Question: What is the date of the hearing as scheduled in the document?
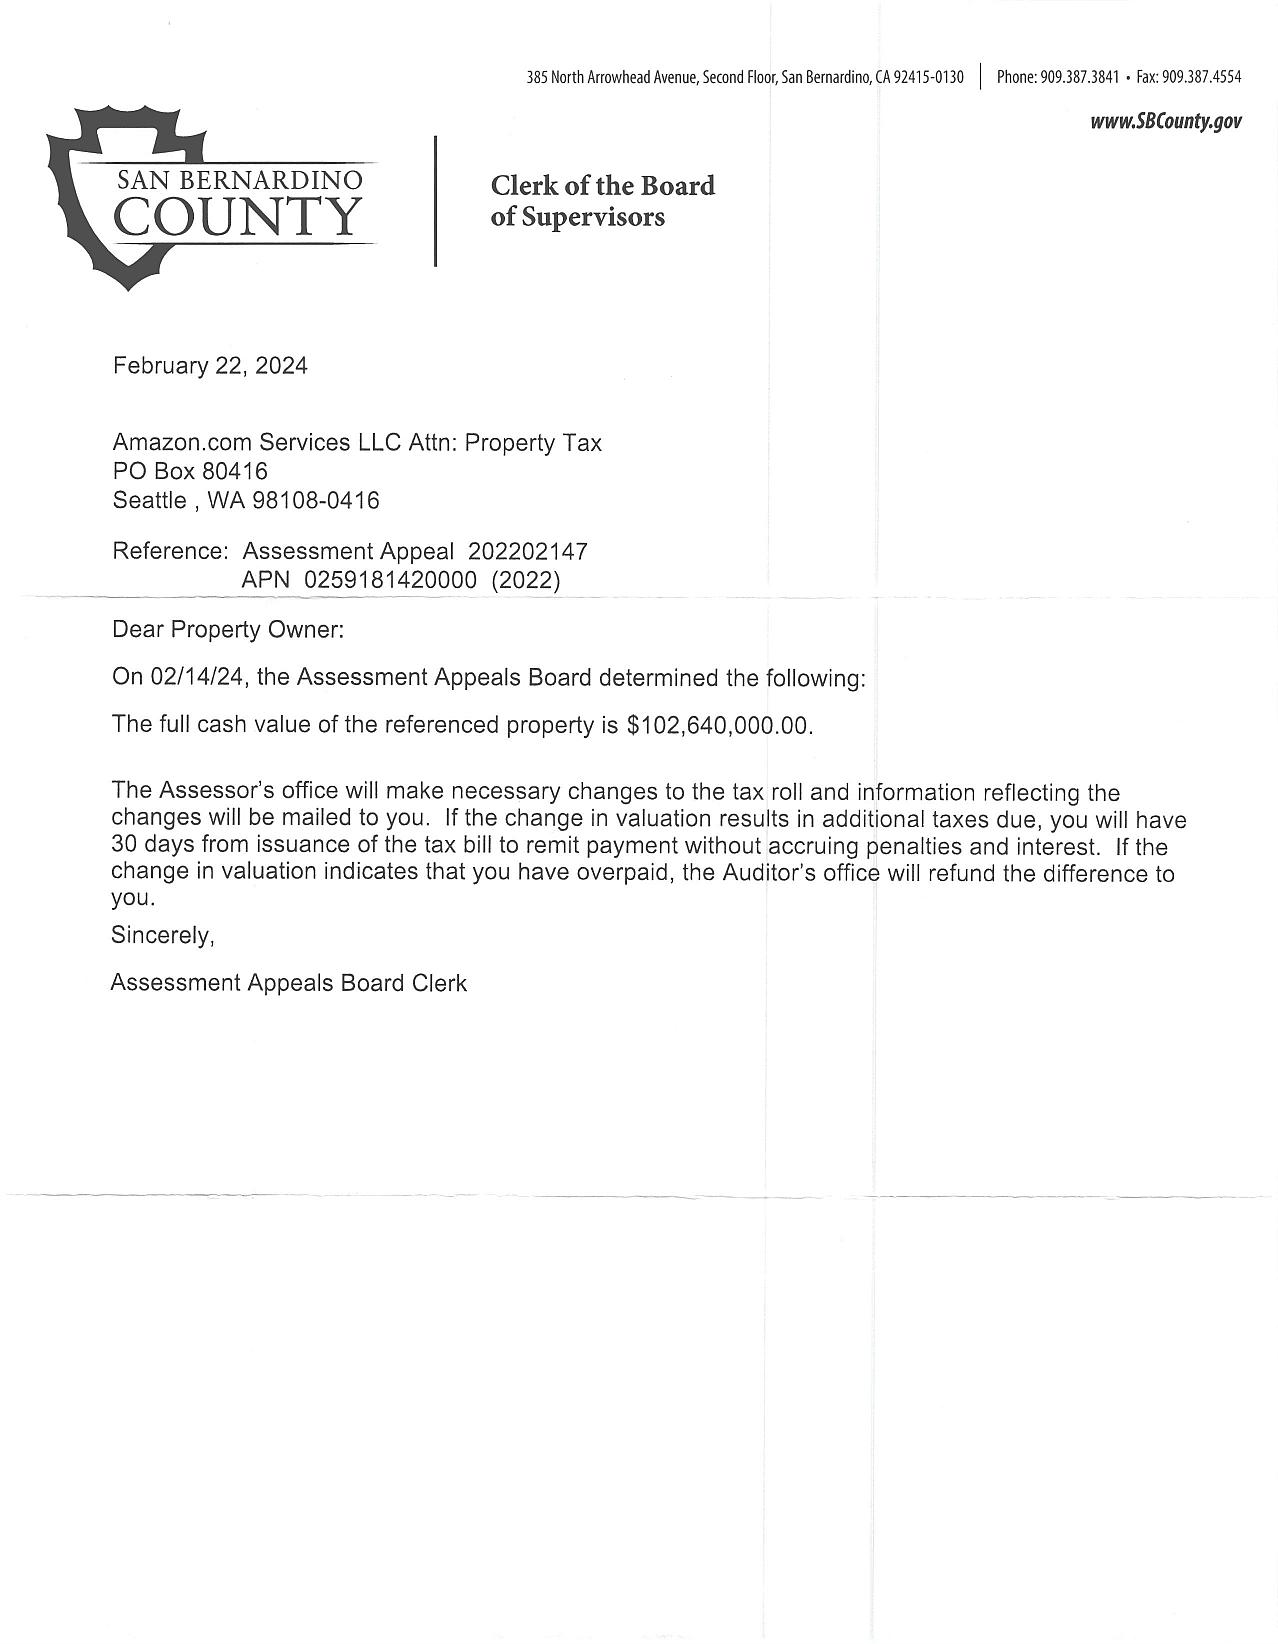
Answer: "2/14/24"